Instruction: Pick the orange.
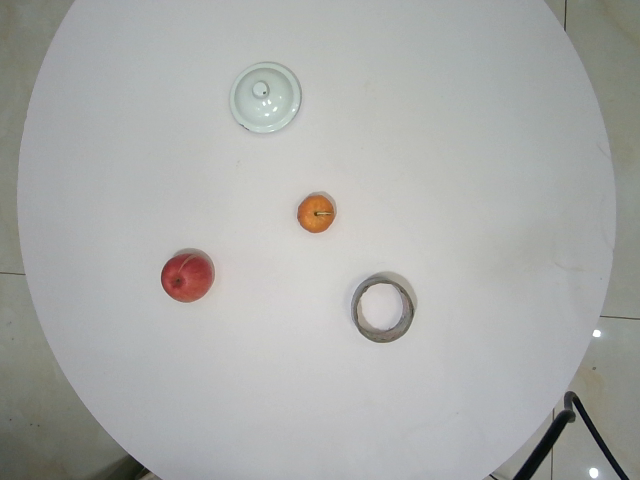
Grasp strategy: vertical